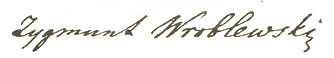
Signature of: zygmunt wróblewski